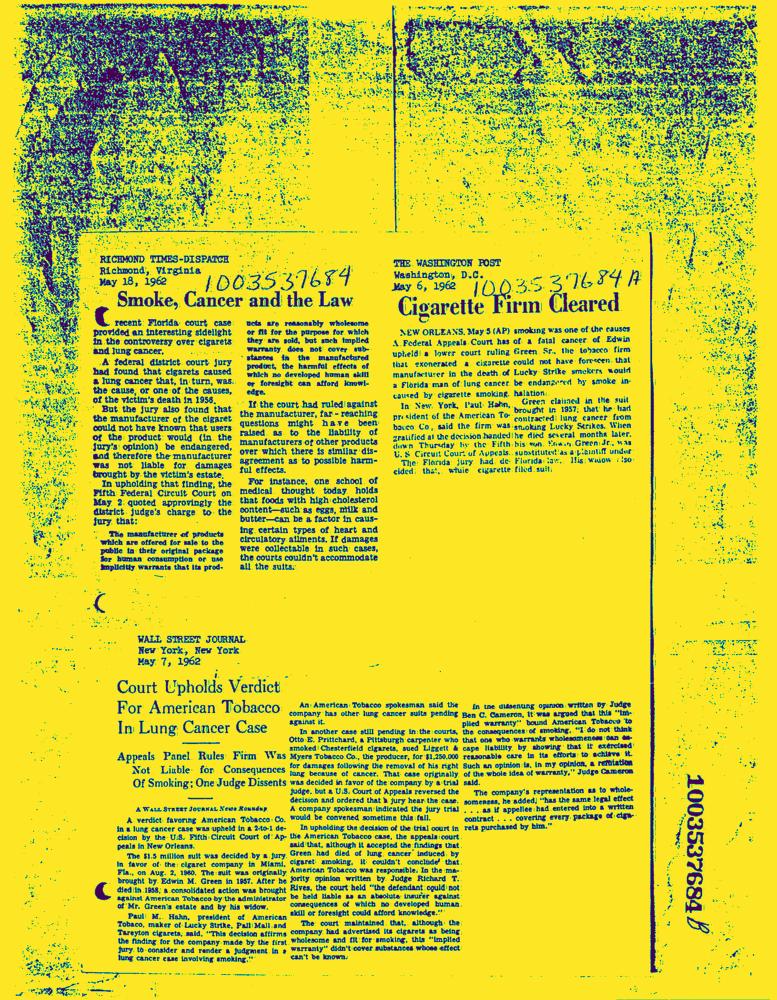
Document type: News-Article